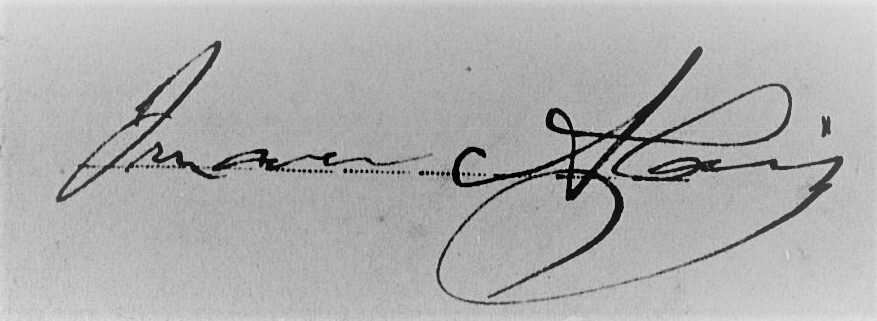
Signature of: juan alais